Question: What type of tax is indicated in the document, personal property or real estate?
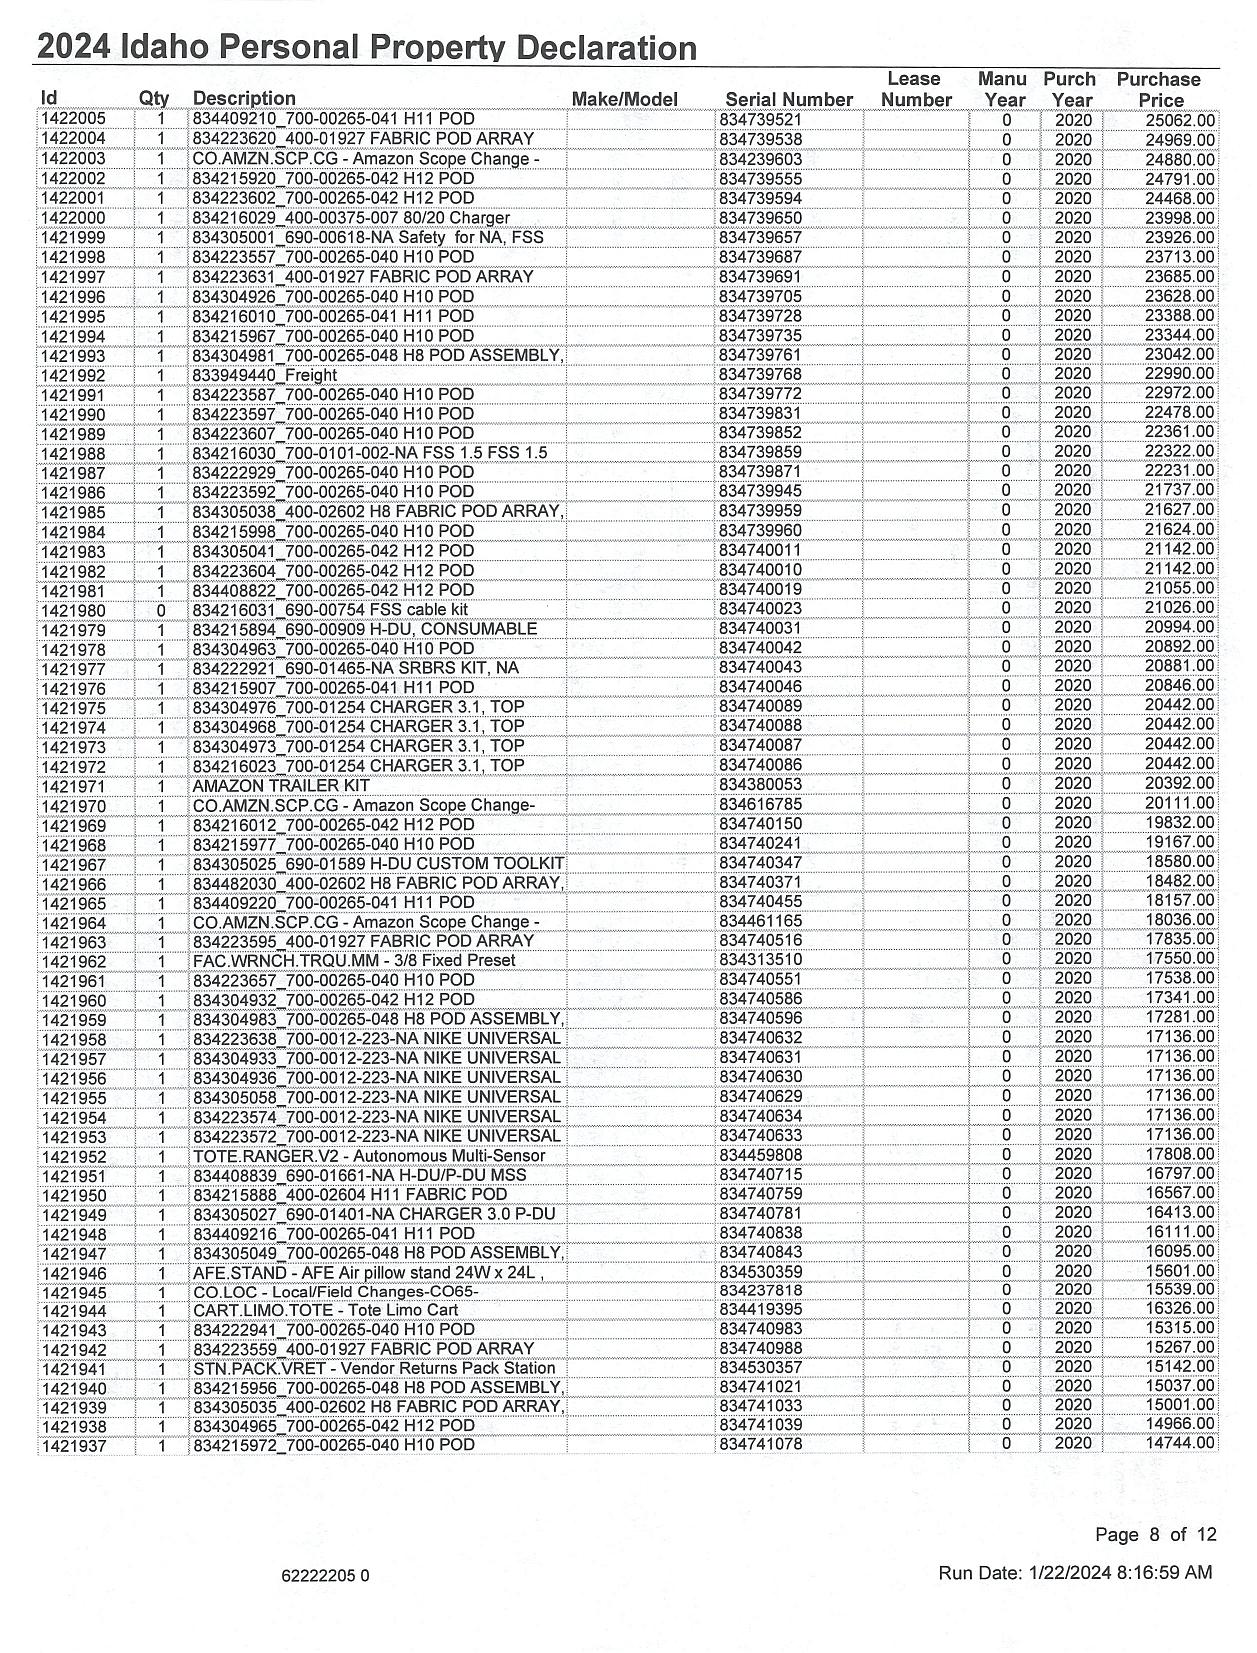
Answer: "Personal Property"